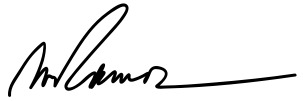
Signature of: fidel ramos